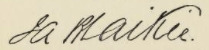
Signature of: james blaikie